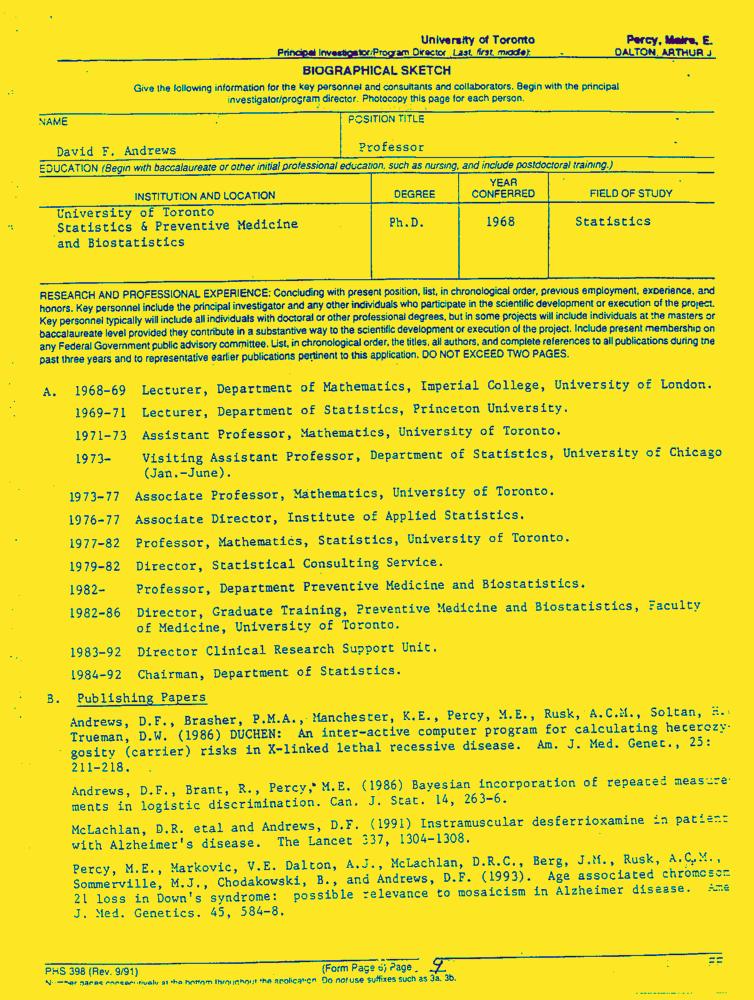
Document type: Resume-Doc